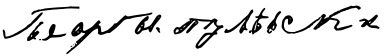
Signature of: georgi pulevski